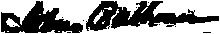
Signature of: john calhoun